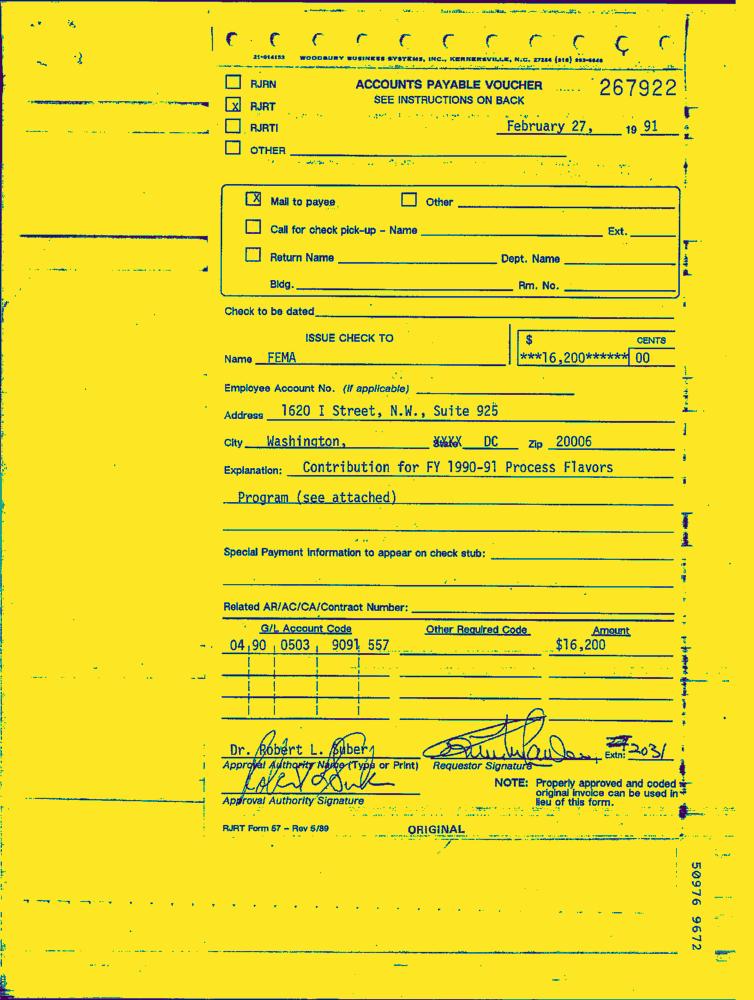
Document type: Invoice-Doc